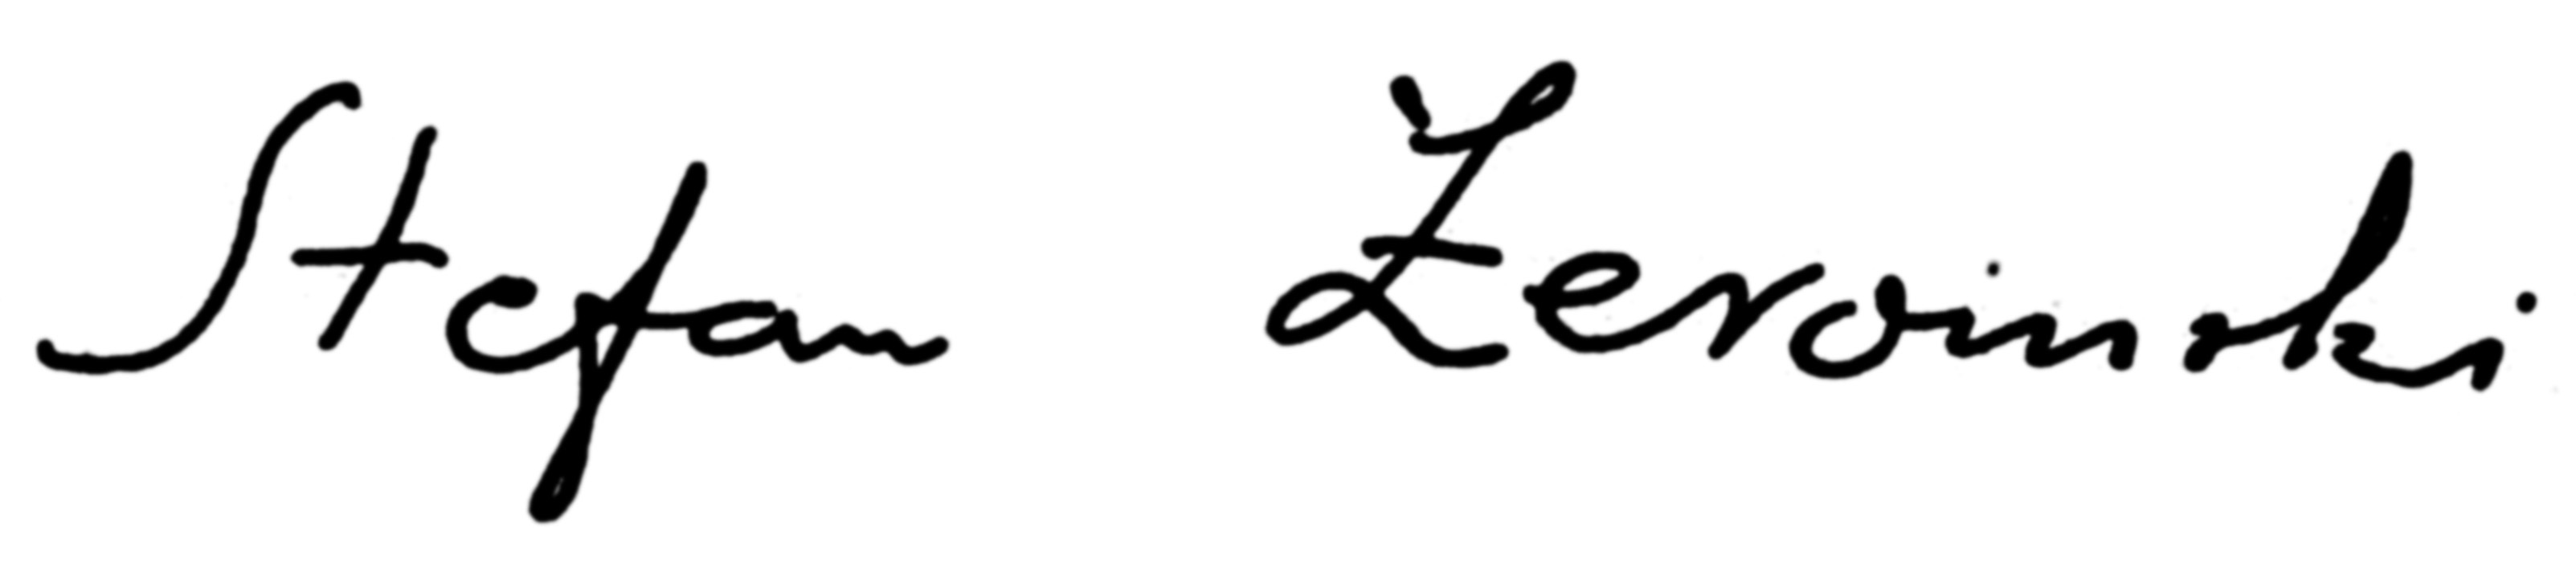
Signature of: stefan żeromski